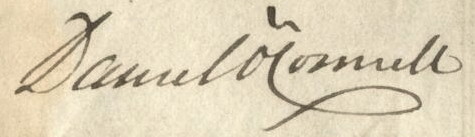
Signature of: daniel o connell